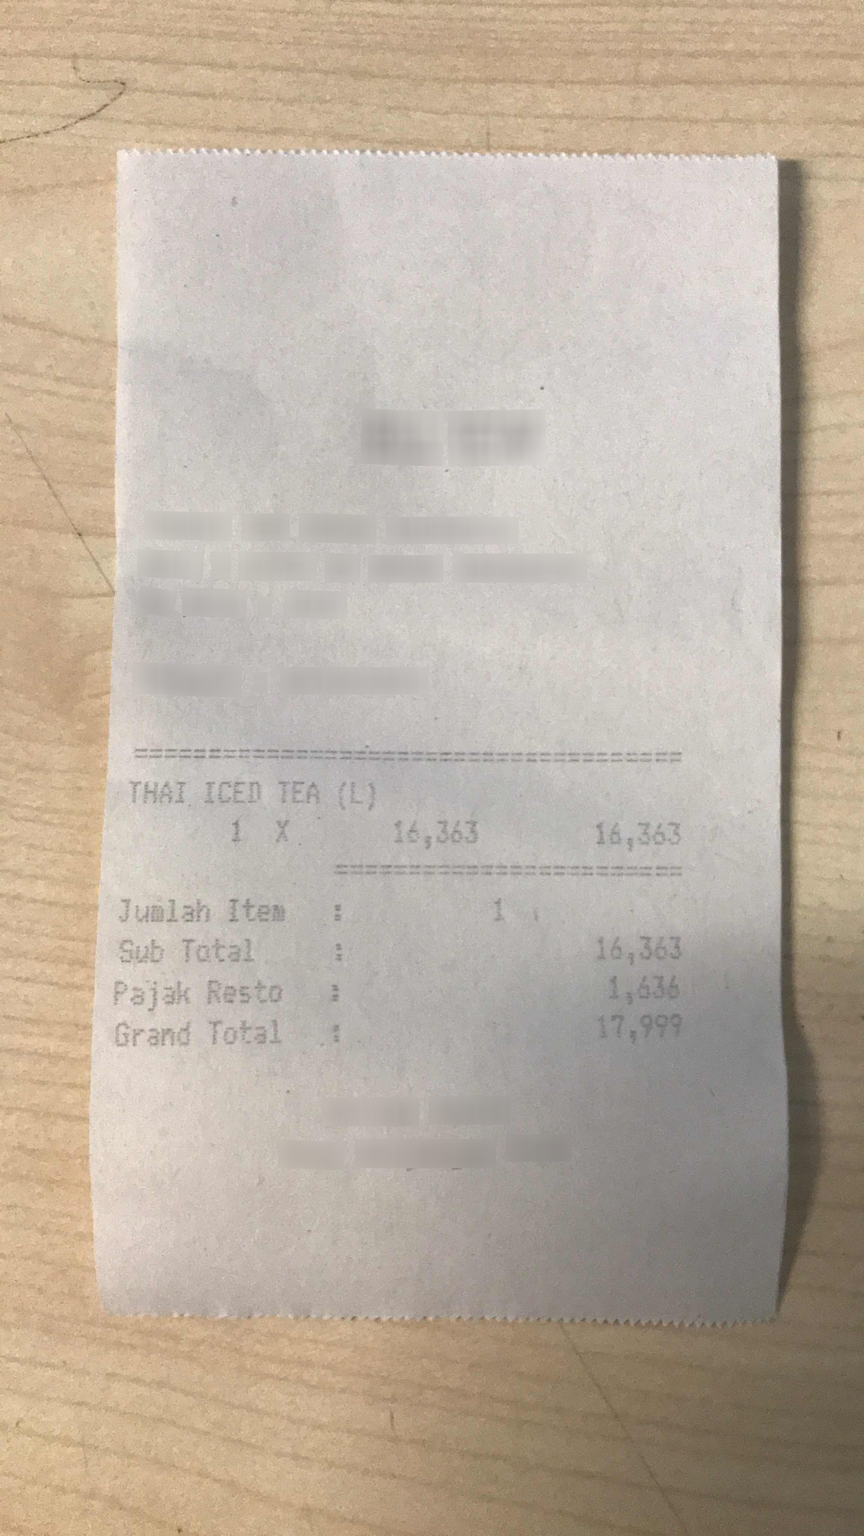
Extraction:
receipt: line_items: name: THAI ICED TEA (L)
price: 16,363
qty: 1 X
subtotal: 16,363
tax: 1,636
total: 17,999